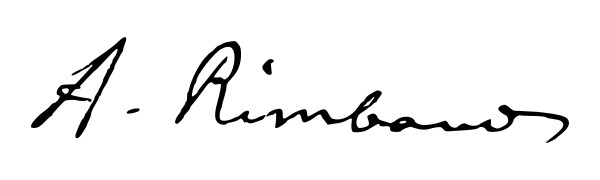
Signature of: q493